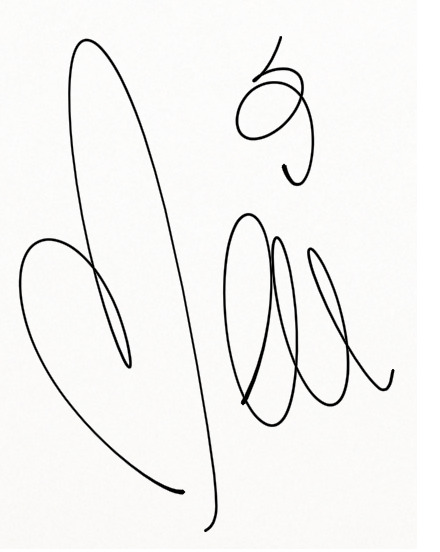
Signature of: mai meneses